Question: What is the suspected problem?
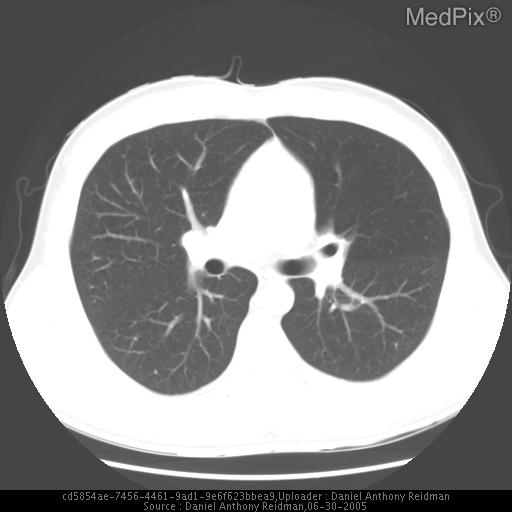
Answer: The findings suggest PA and lateral chest films were unremarkable.
Lingular bronchial lesion. No associated calcifications. Post obstructive air trapping in lingula.. Lingular bronchial lesion. No calcifications. Decreased attenuation lingular parenchyma. No additional lung abnormalities.. The patient might have a history of 23 yo male with recurrent hemoptysis..